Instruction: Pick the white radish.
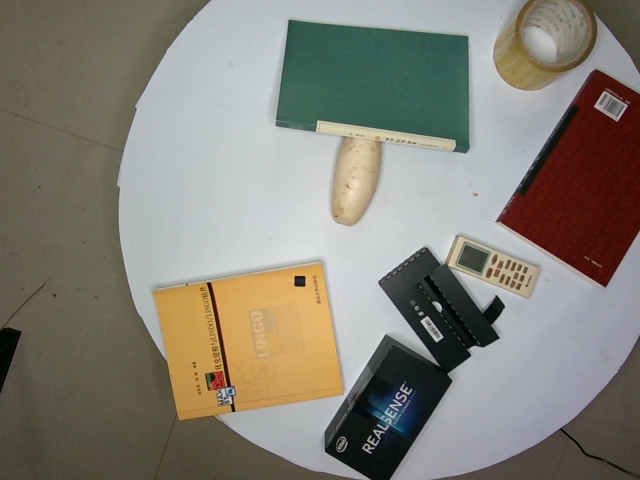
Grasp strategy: vertical